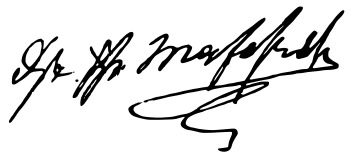
Signature of: hristo tatarchev